Question: What is the name of the tenant mentioned in the document?
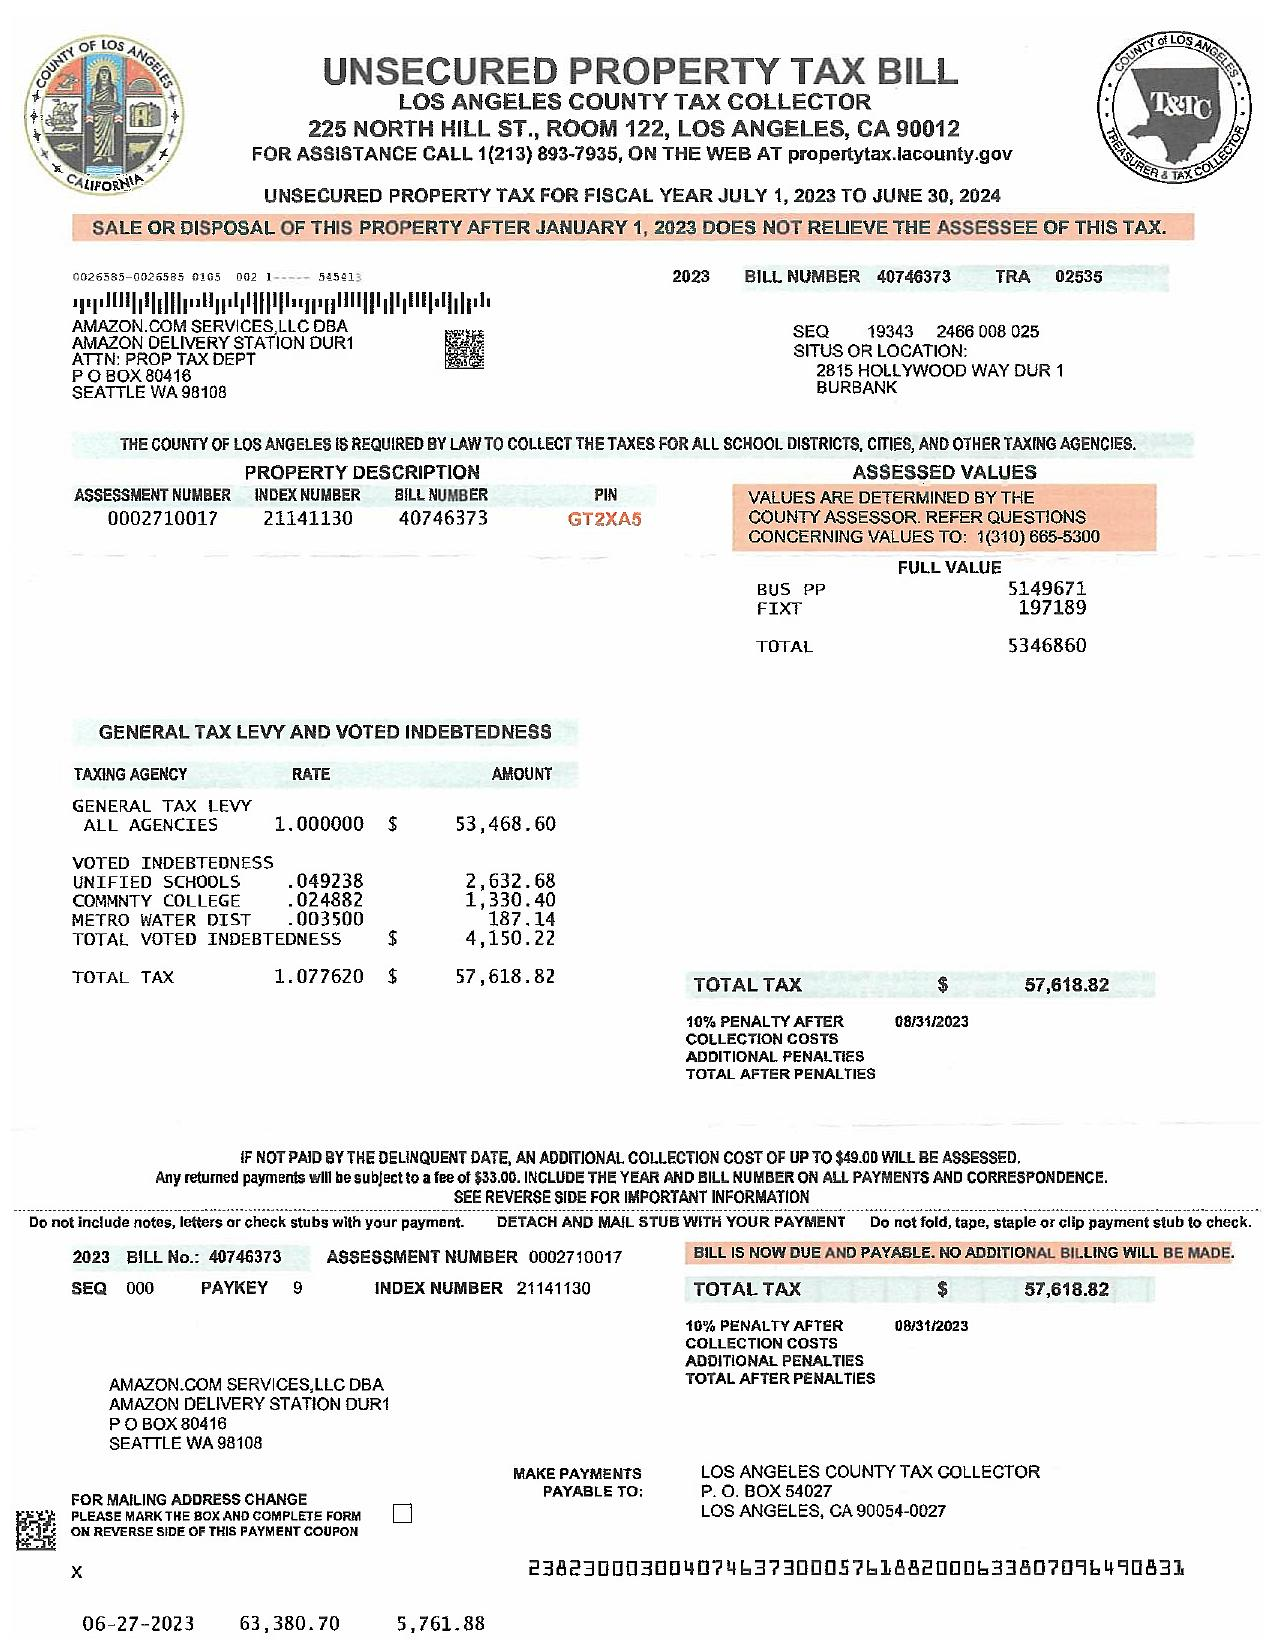
Answer: "AMAZON.COM SERVICES LLC DBA AMAZON DELIVERY STATION DUR1"